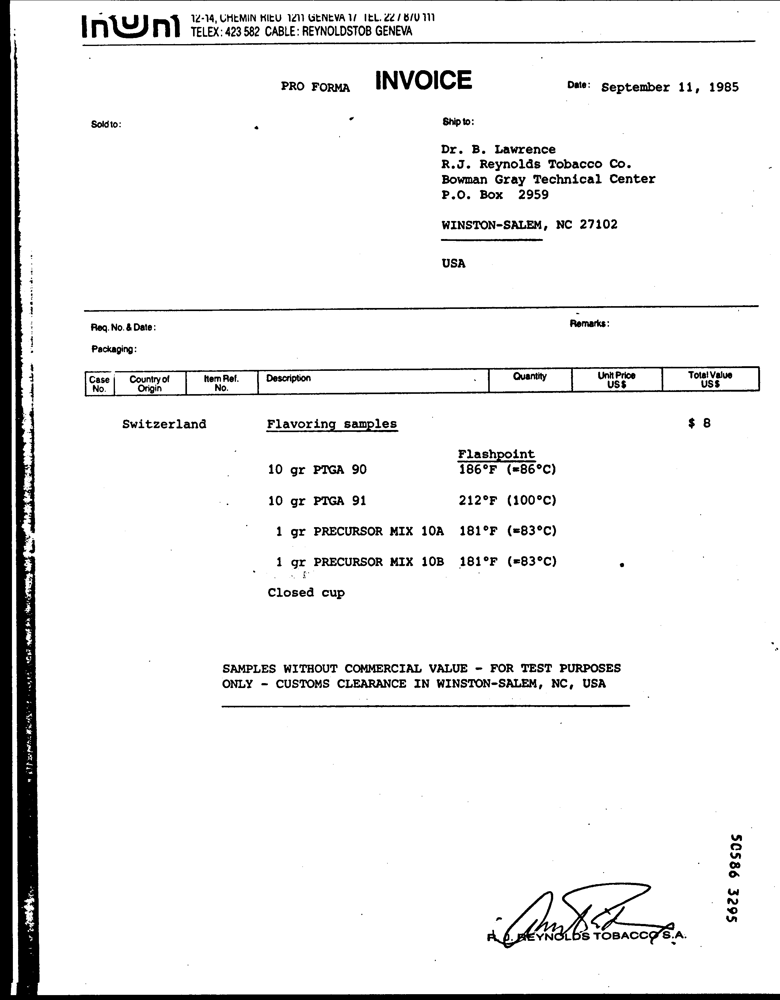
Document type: Invoice